Question: What jurisdiction, city, or county is the document associated with?
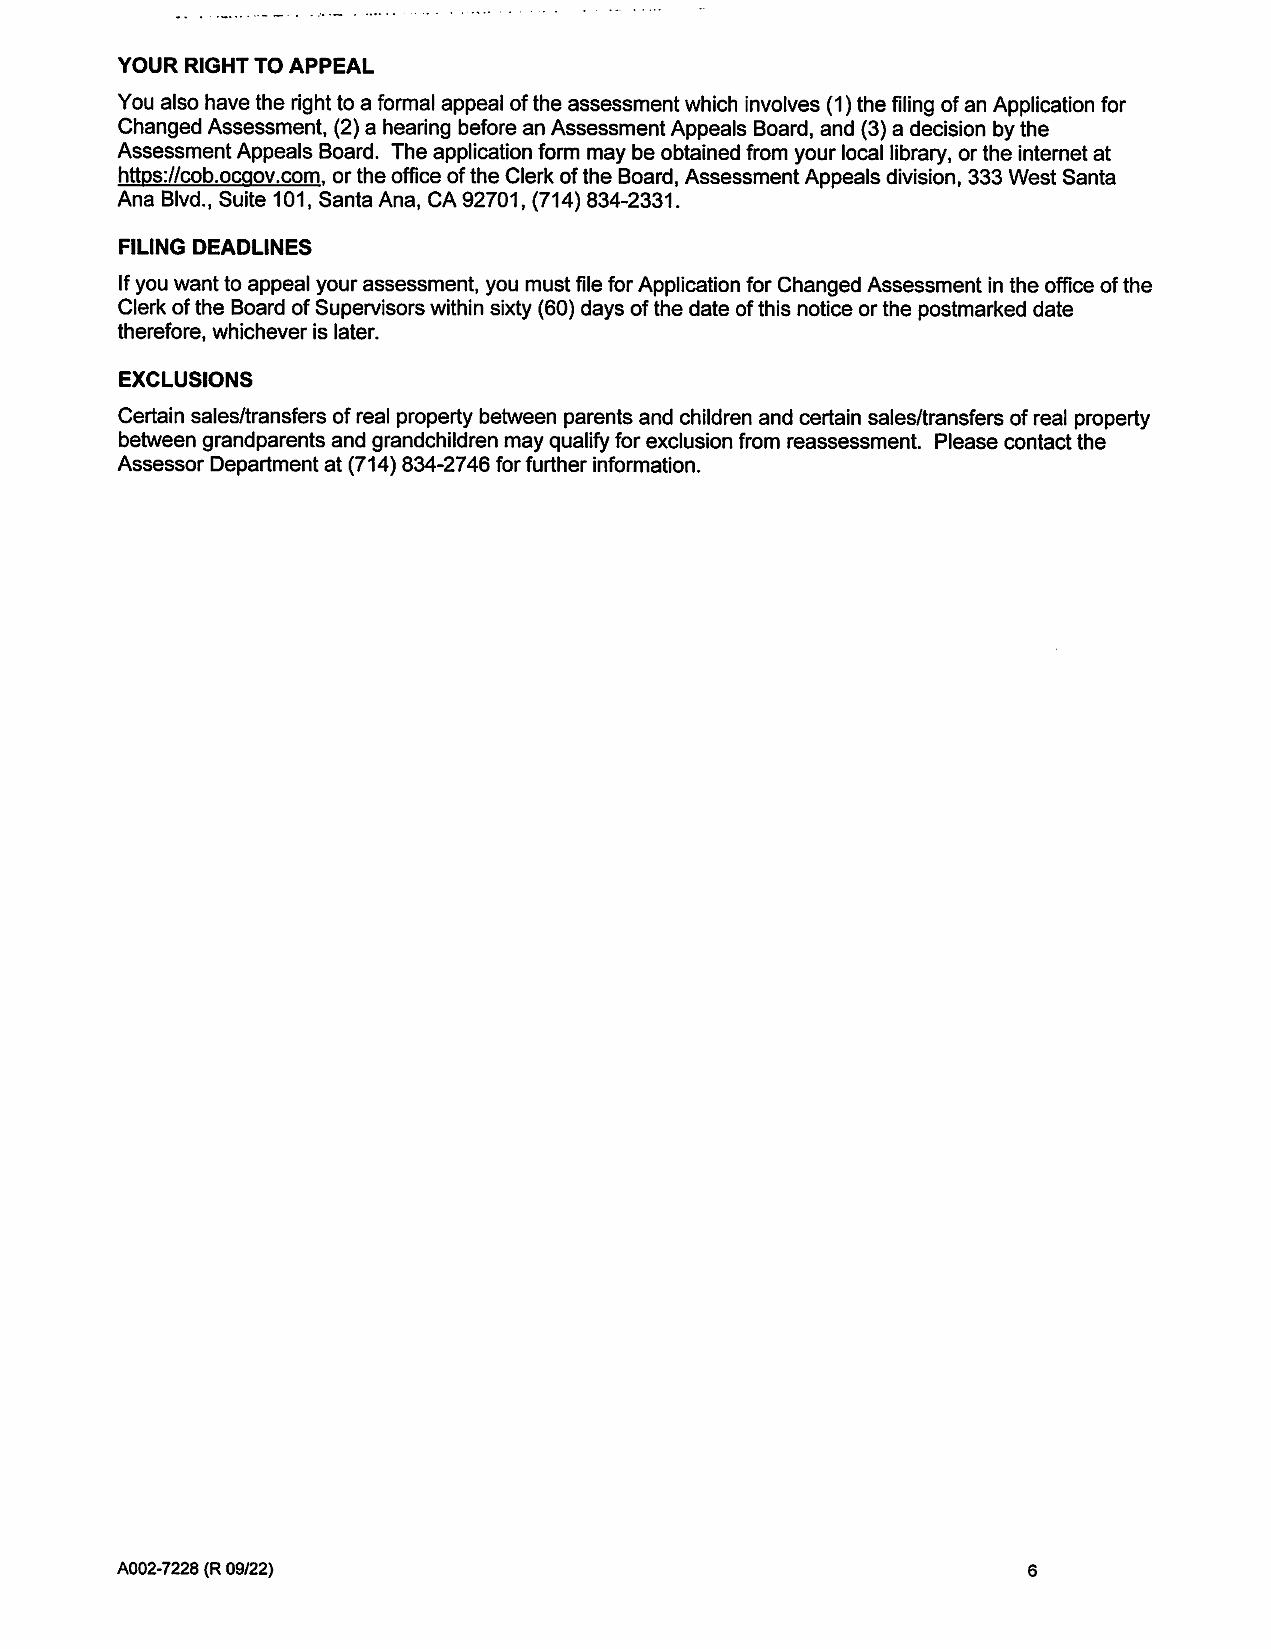
Answer: "Santa Ana"